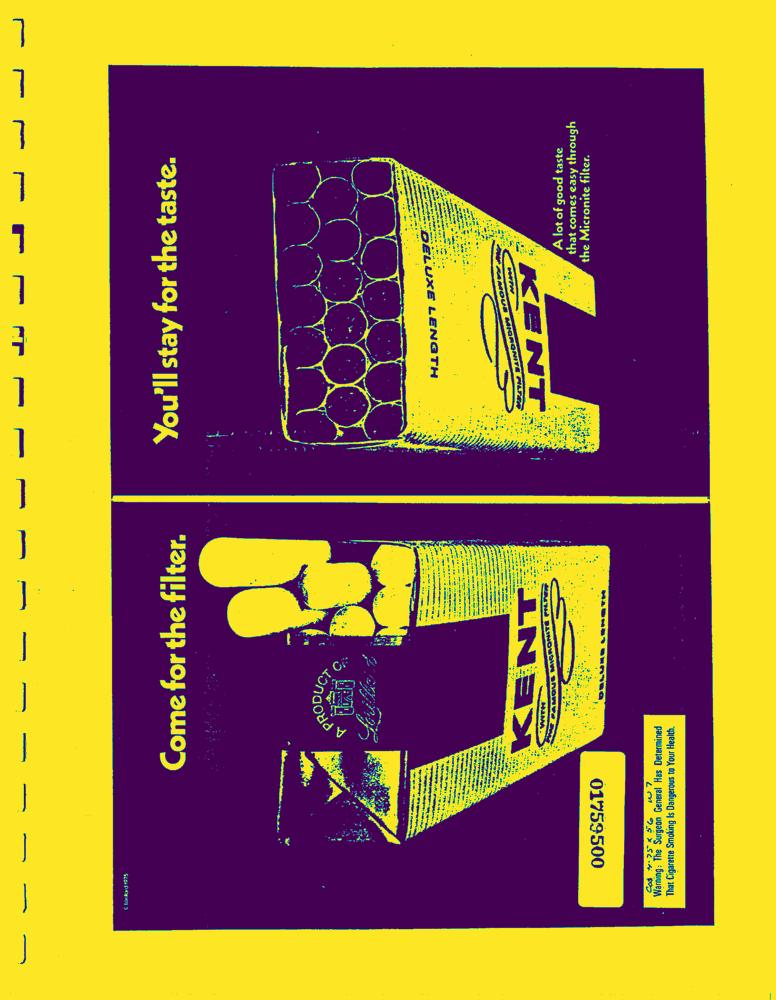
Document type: AD